Question: Explain the disease:
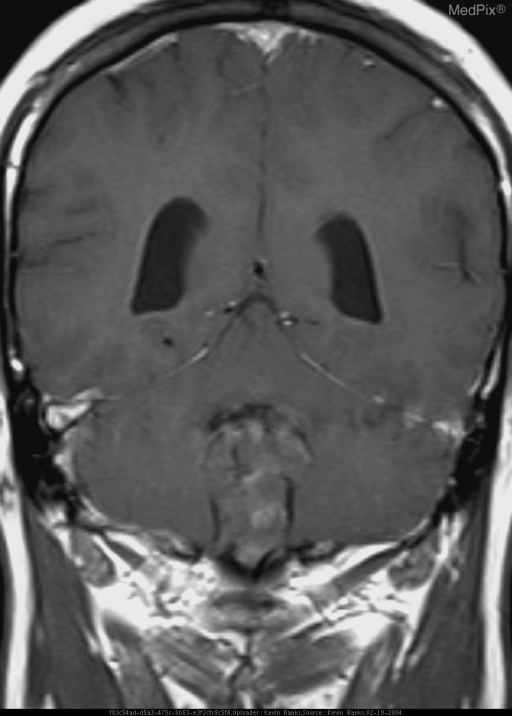
Answer: The disease is discussed as: Ependymomas are an uncommon group of glial tumors. They account for less than 10 percent of central nervous system (CNS) lesions and 25 percent of spinal cord tumors. The incidence of these tumors is approximately equal between males and females. The median age at diagnosis is five years of age with 25-40% of patients being less than two years old. Ependymomas typically arise within or adjacent to the ependymal lining of the ventricular system; they occasionally occur within the brain parenchyma, and rarely outside the CNS. In children, approximately 90 percent of ependymomas are intracranial (60 percent in the posterior fossa); the remainder arise within the spinal cord. In adults, approximately 75 percent arise within the spinal canal. The fourth ventricle is the most common infratentorial site and extension into the subarachnoid space occurs frequently. Supratentorial lesions can be either intraventricular (most commonly in the lateral ventricles) or parenchymal.  The biology and natural history of ependymomas resemble those of low-grade gliomas; as a result, local growth is predominant and less than 5 percent present with metastatic disease.

Ependymomas are usually well demarcated with frequent areas of calcification, hemorrhage, and cysts. Ependymomas span a histologic appearance from low grade (WHO grade II) differentiated lesions (ependymoma or myxopapillary ependymoma) to anaplastic (WHO grade III) tumors. Rarer subtypes of ependymoma include cellular, papillary, and clear cell variants. Myxopapillary ependymoma is composed of morphologically distinct cells from nonmyxopapillary or regular ependymoma. It arises within the region of the conus medullaris and filum terminale and appears much less malignant than does regular ependymoma. These lesions are classified as grade I, or low grade.

The clinical presentation of ependymoma is dependent upon tumor location. Most patients with posterior fossa lesions have evidence of increased intracranial pressure. As a result, headache, nausea and vomiting, ataxia, vertigo, and papilledema are common at presentation. Cranial nerve palsies are very common, especially involving cranial nerves VI to X. Brain stem invasion may occur. Seizures or focal neurologic deficits are most prominent when the tumors arise in the supratentorial compartment. Tumors involving the spinal cord present with deficits related to involvement of ascending or descending nerve tracts, or exiting peripheral nerves, that are specific to the level of the tumor.

The differential diagnosis for tumors that present in the posterior fossa includes medulloblastoma, astrocytoma, and brain stem or choroid plexus tumors. In the supratentorial location, glial tumors, PNETs, and choroid plexus carcinoma or papilloma should be considered. The CT appearance is often hyperdense with homogeneous enhancement; cysts and calcifications are common. The presence of calcifications within a tumor located in the fourth ventricle is highly suggestive but not diagnostic of ependymoma. On MRI, these tumors have a hypointense appearance on T1, and are hyperintense on T2 or proton density images; gadolinium enhancement is usually prominent. A subependymoma should be suspected in adults who present with a long clinical history and evidence of a non-enhancing, well-demarcated, nodular intraventricular tumor that is isodense on CT, and isointense in T1 and hyperintense in T2-weighted images on MRI. Stereotactic biopsy or surgical resection are necessary for the diagnosis of ependymoma. All patients should have spinal imaging of the entire neuraxis by MRI to exclude metastatic disease, since up to 10 percent of patients have evidence of spinal seeding.

Standard therapy for ependymoma consists of resection, usually followed by adjuvant radiotherapy. Chemotherapy does not appear to play an important role in the management of these tumors in adults but does in children.

It is difficult to estimate prognosis precisely in patients with ependymoma. In addition to tumor location, the extent of surgical resection and grade of malignancy have been identified as important factors in some studies. Approximately 90 percent of recurrences are local, underscoring the importance of local therapy to outcome. Supratentorial tumors appear to have a better prognosis than those located infratentorially. The risk of recurrence with myxopapillary and subependymoma is low and the prognosis is generally excellent for patients with these low grade tumors. High grade ependymomas are associated with poor outcome in most studies. In children, better performance status and older age are also associated with better prognosis. Compared to older children, infants may do less well partly because they have a higher incidence of infratentorial tumors, and partly because they tend not to receive timely adjuvant radiotherapy due to toxic effects on brain development.